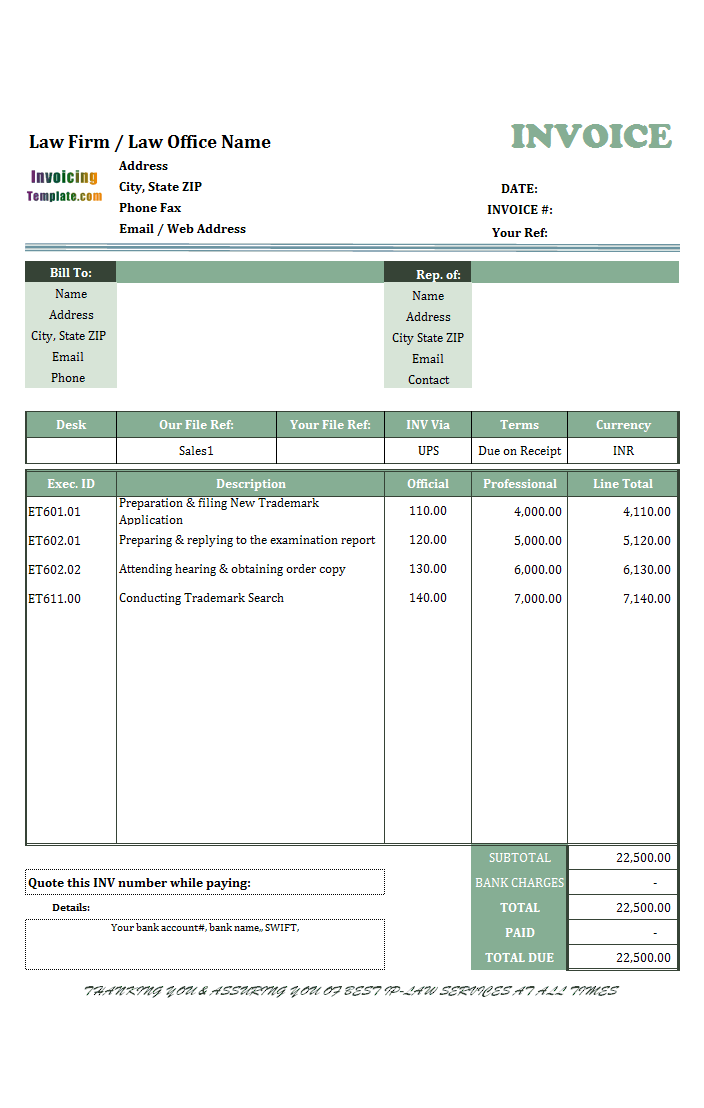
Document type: Invoice